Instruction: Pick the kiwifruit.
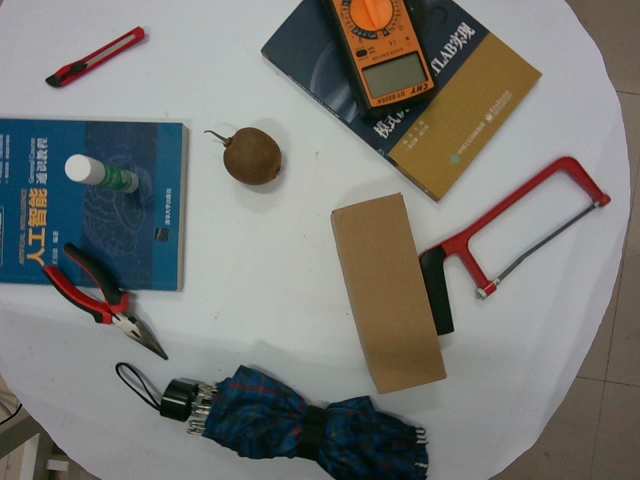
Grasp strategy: vertical